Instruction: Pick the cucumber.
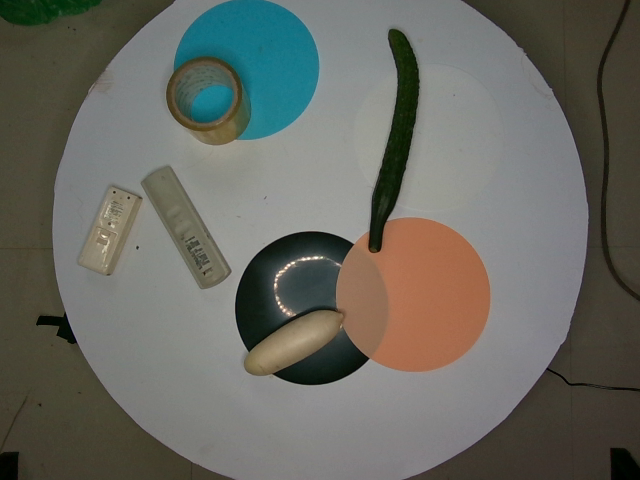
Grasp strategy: vertical